Question: What might the diagnosis be?
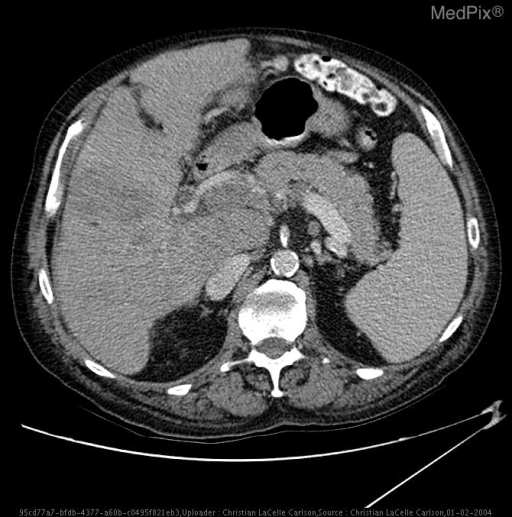
Answer: The possible diagnosis includes Idiopathic, portal vein invasion or compression by tumor, post operative (splenectomy, transplant), blood dyscrasias, coagulopathies, sepsis, pylephlebitis, pancreatitis, cholangitis, suppurative lymphadenitis, cirrhosis, and portal hypertention..